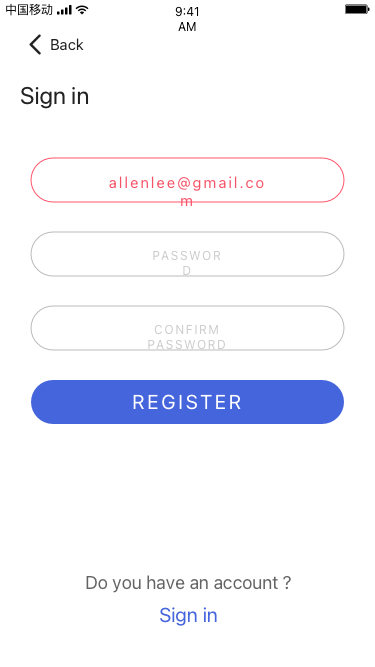
Text in this UI design:
allenlee@gmail.com
Password
Confirm Password
register
Do you have an account ?
Sign in
Back
Sign in